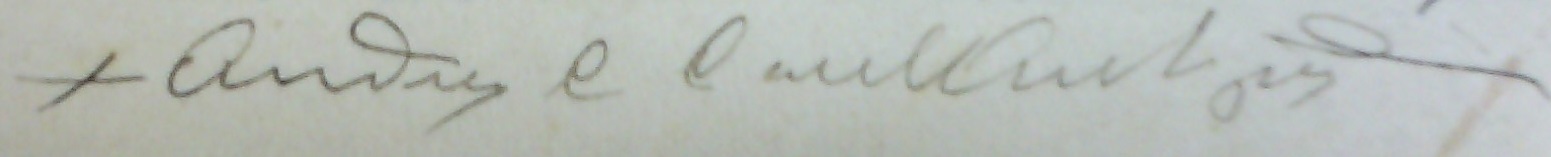
Signature of: andrea carlo ferrari